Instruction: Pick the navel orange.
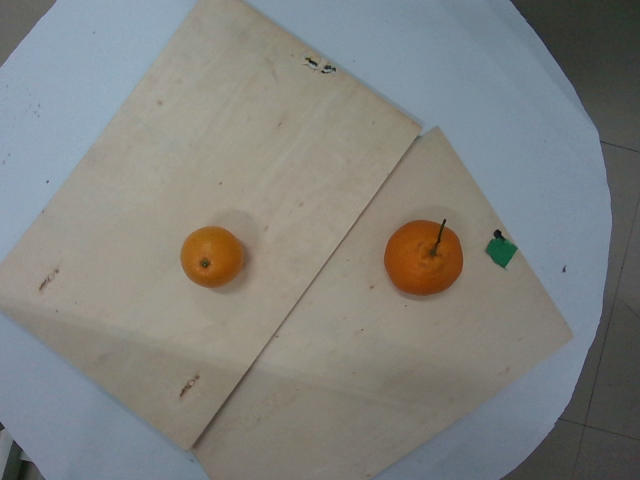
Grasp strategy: vertical